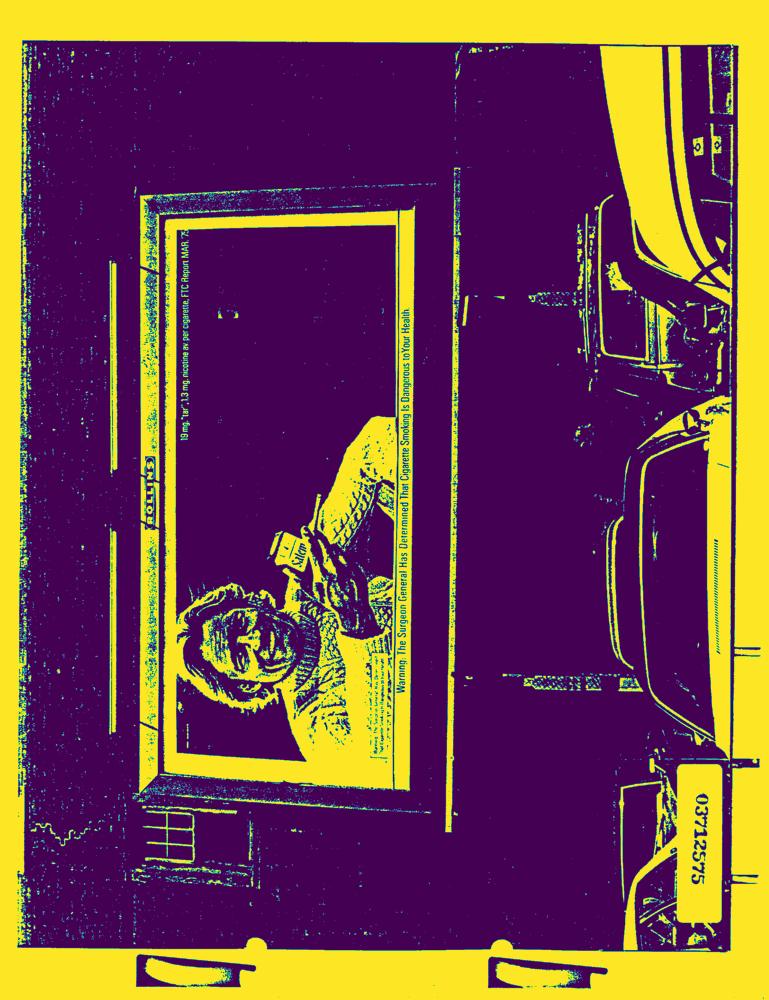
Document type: AD